Patient: Male, age 18
A previously healthy 18 year old male was admitted to hospital with a few days history of fever and shortness of breath. Chest X-ray showed bilateral interstitial infiltrates and empirical therapy for presumed community-acquired pneumonia was started. A more thorough history taking revealed symptoms of weight loss, lethargy and swallowing difficulties of three months duration. The patient was in hypoxic respiratory failure and therefore intubated within a few hours of admission. A computed tomography (CT) scan showed widespread nodular infiltrates and signs of an abscess in the mediastinum (Fig. 1). Later CT scans confirmed leakage of contrast medium from the oesophagus to the mediastinum but endoscopy did not reveal any obvious pathology.
The patient was septic on admission and needed high-dose vasopressors. Hemodynamic instability resolved within few days but the respiratory failure did not. The patient received lung-protective mechanical ventilation for 18 days, with intermittent prone positioning. Initial cultures from bronchoalveolar lavage and viral polymerase chain reaction (PCR) assays were negative. Ziehl-Neelsen staining did not reveal acid-fast bacilli on repeated samples of tracheal aspirates. Interferon-gamma release assay (IGRA) for tuberculosis was indeterminable. An extensive work-up regarding infectious, malignant and immunological causes was negative. Antibiotic therapy was expanded and the patient received empirical corticosteroids and immunoglobulins. At last transbronchial biopsies were taken with fiberoptic bronchoscopy guidance. Shortly after that intervention the patient developed bilateral tension pneumothoraces, pneumopericardium and subcutant emphysema (Fig. 2). Despite prompt drainage of both pleura, oxygenation of the patient became critical and veno-venous ECMO therapy was started.
Microscopy of transbronchial biopsies revealed acid-fast bacilli and tuberculosis treatment was initiated with rifampicin, isoniazide, ethambutol and pyrazinamide. The diagnosis of miliary tuberculosis was later confirmed (26 days after admission) when growth of Mycobacterium tuberculosis was detected in samples taken at admission. The bacteria grew in tracheal aspirate, urine and cerebrospinal fluid. Additionally, granulomas were seen in a bone marrow aspirate, liver and lung biopsies. The bacteria was found to be susceptible to all first-line anti-tuberculosis agents. The patient's dysphagia and mediastinal abscess were probably related to tuberculosis in the mediastinum. During the ECMO treatment the patient's lungs developed multiple bullae and he had persistent pneumothoraces where the lungs did not expand despite patent pleural tubes (Fig. 3).
Serum levels of anti-tuberculosis agents were monitored and levels of both isoniazid and rifampicin were repeatedly subtherapeutic despite escalating doses and a change to intravenous administration. After multiple negative samples, acid-fast bacilli were seen in tracheal aspirates on two occasions, four weeks after the start of treatment. During the VV-ECMO treatment, a multi-resistant Pseudomonas aeruginosa and Stenotrophomonas maltophilia were repeatedly cultured from tracheal aspirates. These bacteria were successfully eradicated with a combination therapy of inhaled colistin and tobramycin along with intravenous amikacin, meropenem and ceftazidime/avibactam. As with the anti-tuberculosis agents, serum levels of amikacin were low.
After 45 days on ECMO the patient started to show signs of recovery with increasing lung compliance and re-expansion of the lungs (Fig. 4). He was successfully weaned from ECMO after 50 days. Complications during the ECMO run were thrombocytopenia, minor bleedings from puncture sites and sensory symptoms in lower limbs. The patient stayed a total of 76 days in the ICU. After three months of rehabilitation he was back at home and had resumed previous activities, including sports.
Keywords: acute respiratory distress syndrome (ards), antitubercular agents, critical care, extracorporeal membrane oxygenation (ecmo), tuberculosis
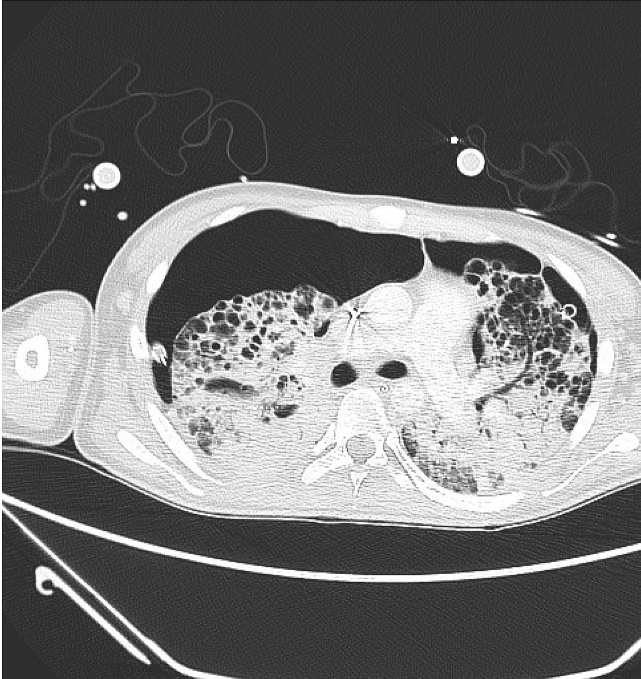
Image caption: A; CT scan after two weeks on VV-ECMO. Both lungs show numerous bullae and there were persistent bilateral pneumothoraces despite pleural tubes in-situ.